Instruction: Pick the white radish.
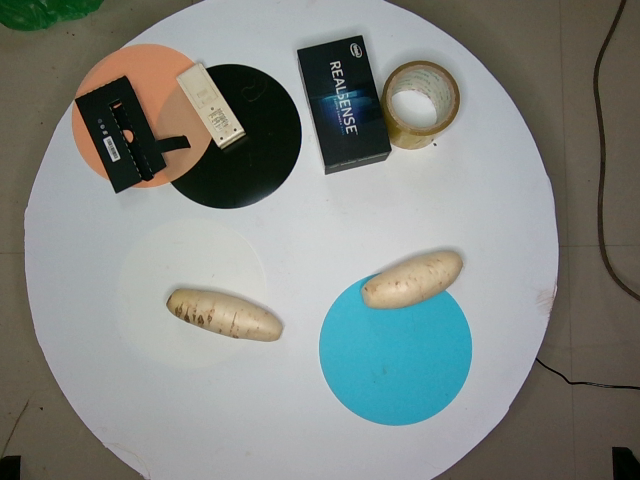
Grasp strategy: vertical